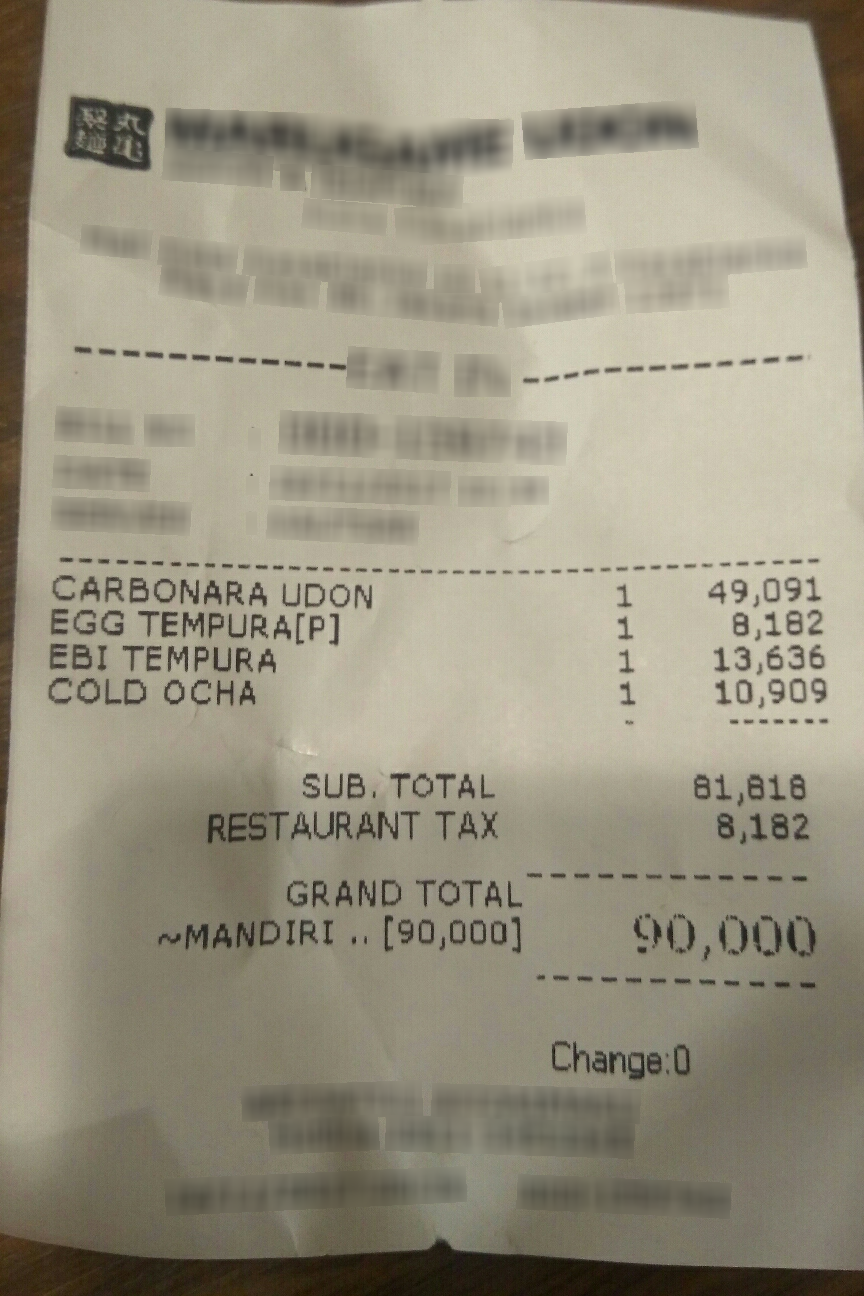
Number of items: 4
Subtotal: 81,618
Tax: 8,182
Total: 90,000
OCR text regions:
text: SUB.
text: TOTAL
text: 81,618
text: RESTAURANT
text: TAX
text: 8,182
text: GRAND
text: TOTAL
text: 90,000
text: ~ MANDIRI
text: [90,000]
text: Change:
text: 0
text: CARBONARA
text: UDON
text: 1
text: 49,091
text: EGG
text: TEMPURA [P]
text: 1
text: 8,182
text: EBI
text: TEMPURA
text: 1
text: 13,636
text: COLD
text: OCHA
text: 1
text: 10,909